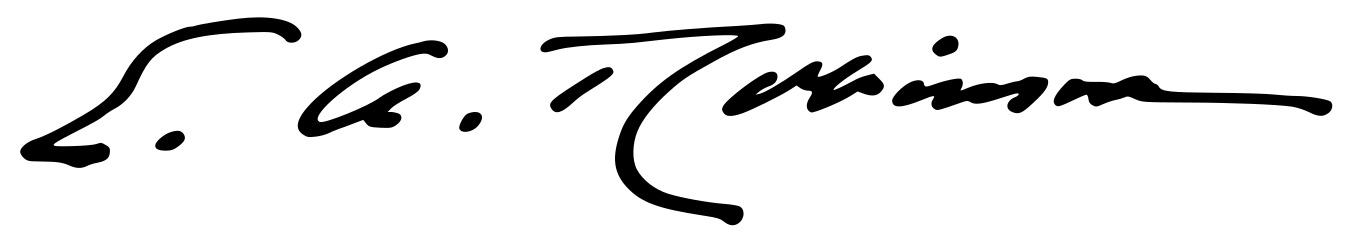
Signature of: edwin arlington robinson